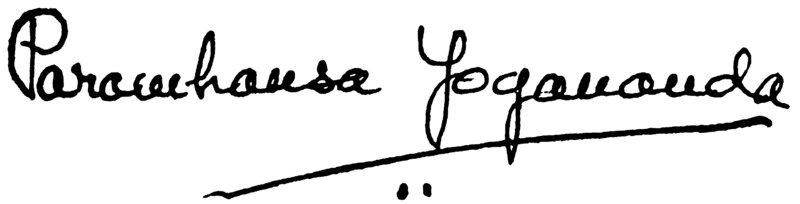
Signature of: paramahansa yogananda